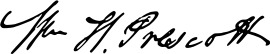
Signature of: william hickling prescott